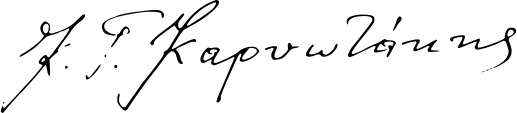
Signature of: kostas karyotakis